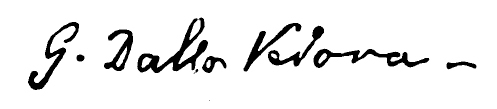
Signature of: giuseppe dalla vedova